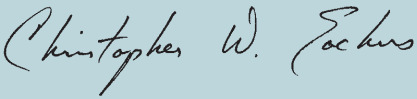
Signature of: chris eachus